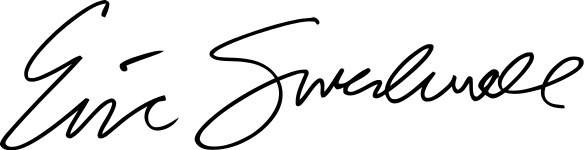
Signature of: eric swalwell